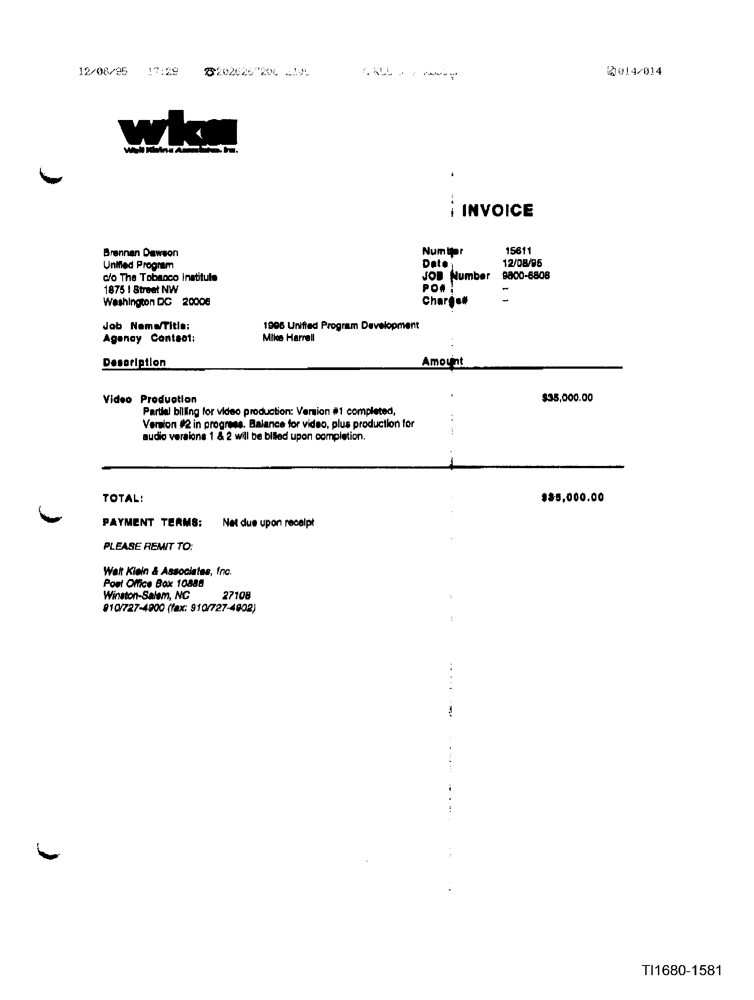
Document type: Invoice